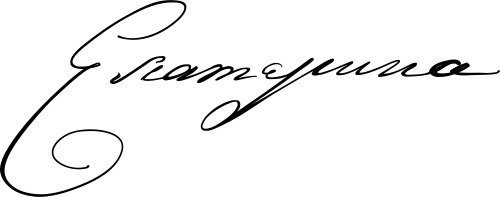
Signature of: catherine ii of russia